Question: What do the imaging results show?
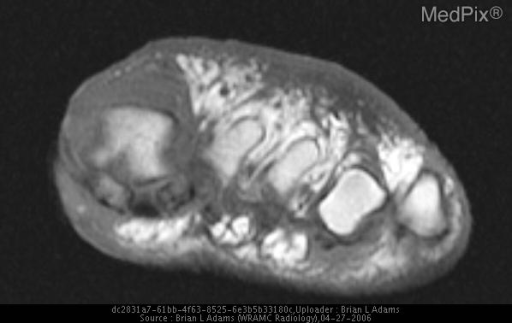
Answer: The imaging shows Anteroposterior and oblique radiographs of the left foot show severe osteopenia of the bones of the foot and ankle, as well as extensive calcifications of the visualized arteries of the foot.  There is erosion of the medial aspect of the head of the first metatarsal and thickening of the adjacent medial soft tissues.  Additionally, there is ulceration (1.2 cm in length) in the superficial soft tissues medial to the head of the first metatarsal.  Also radiographs showed incidental findings of metatarsus primus varus with hallux valgus deformities.

T1-weighted, axial MR images of the left foot show extensive areas of low-signal intensity around the head of the first metatarsal and the medial soft tissues.

Fast spin echo (FSE), T2-weighted with fat saturation, axial MR images of the left foot and short tau inversion recovery (STIR) sagittal MR images show that areas of low-signal intensity on T1-weighted MR images (the soft tissues) become areas of high-signal intensity.  There are also areas of high-signal intensity in the head of the first metatarsal and the distal metaphysis and in the tibial (medial) sesamoid bone.  These fat-suppressed MR images also show areas of high-signal intensity in the plantar muscles.

Post-contrast T1-weighted with fat saturation MR images of the left foot in both the axial (not shown) and sagittal planes show enhancement of the head of the first metatarsal, the tibial sesamoid, and surrounding soft tissues.  On post-contrast MR images, no necrosis in muscles or soft tissues, manifested by nonenhancing areas, are found.

These combined findings on fat-suppressed and contrast-enhanced MR images are consistent with myositis and cellulitis of the soft tissues and osteomyelitis of the head of the first metatarsal and tibial sesamoid.  The tendons of the tarsus and foot are normal. T1-weighted, axial MR image of the left foot showing extensive areas of low-signal intensity around the head of the first metatarsal and the medial soft tissues..